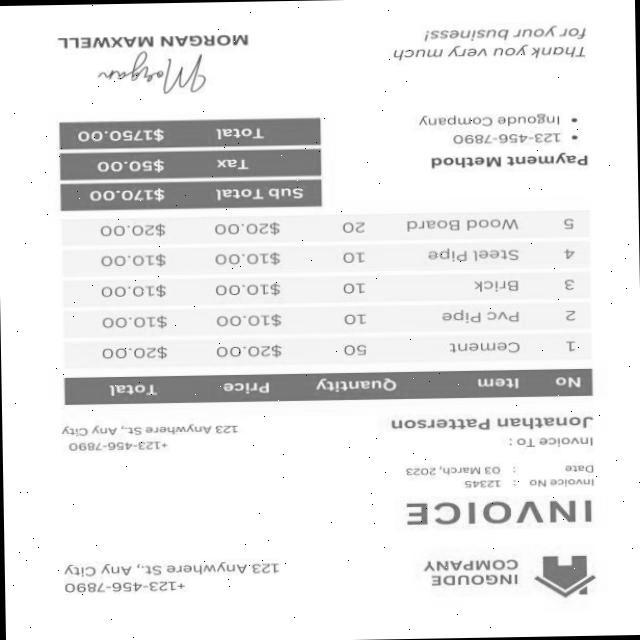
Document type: Invoice